Question: What jurisdiction, city, or county is the document associated with?
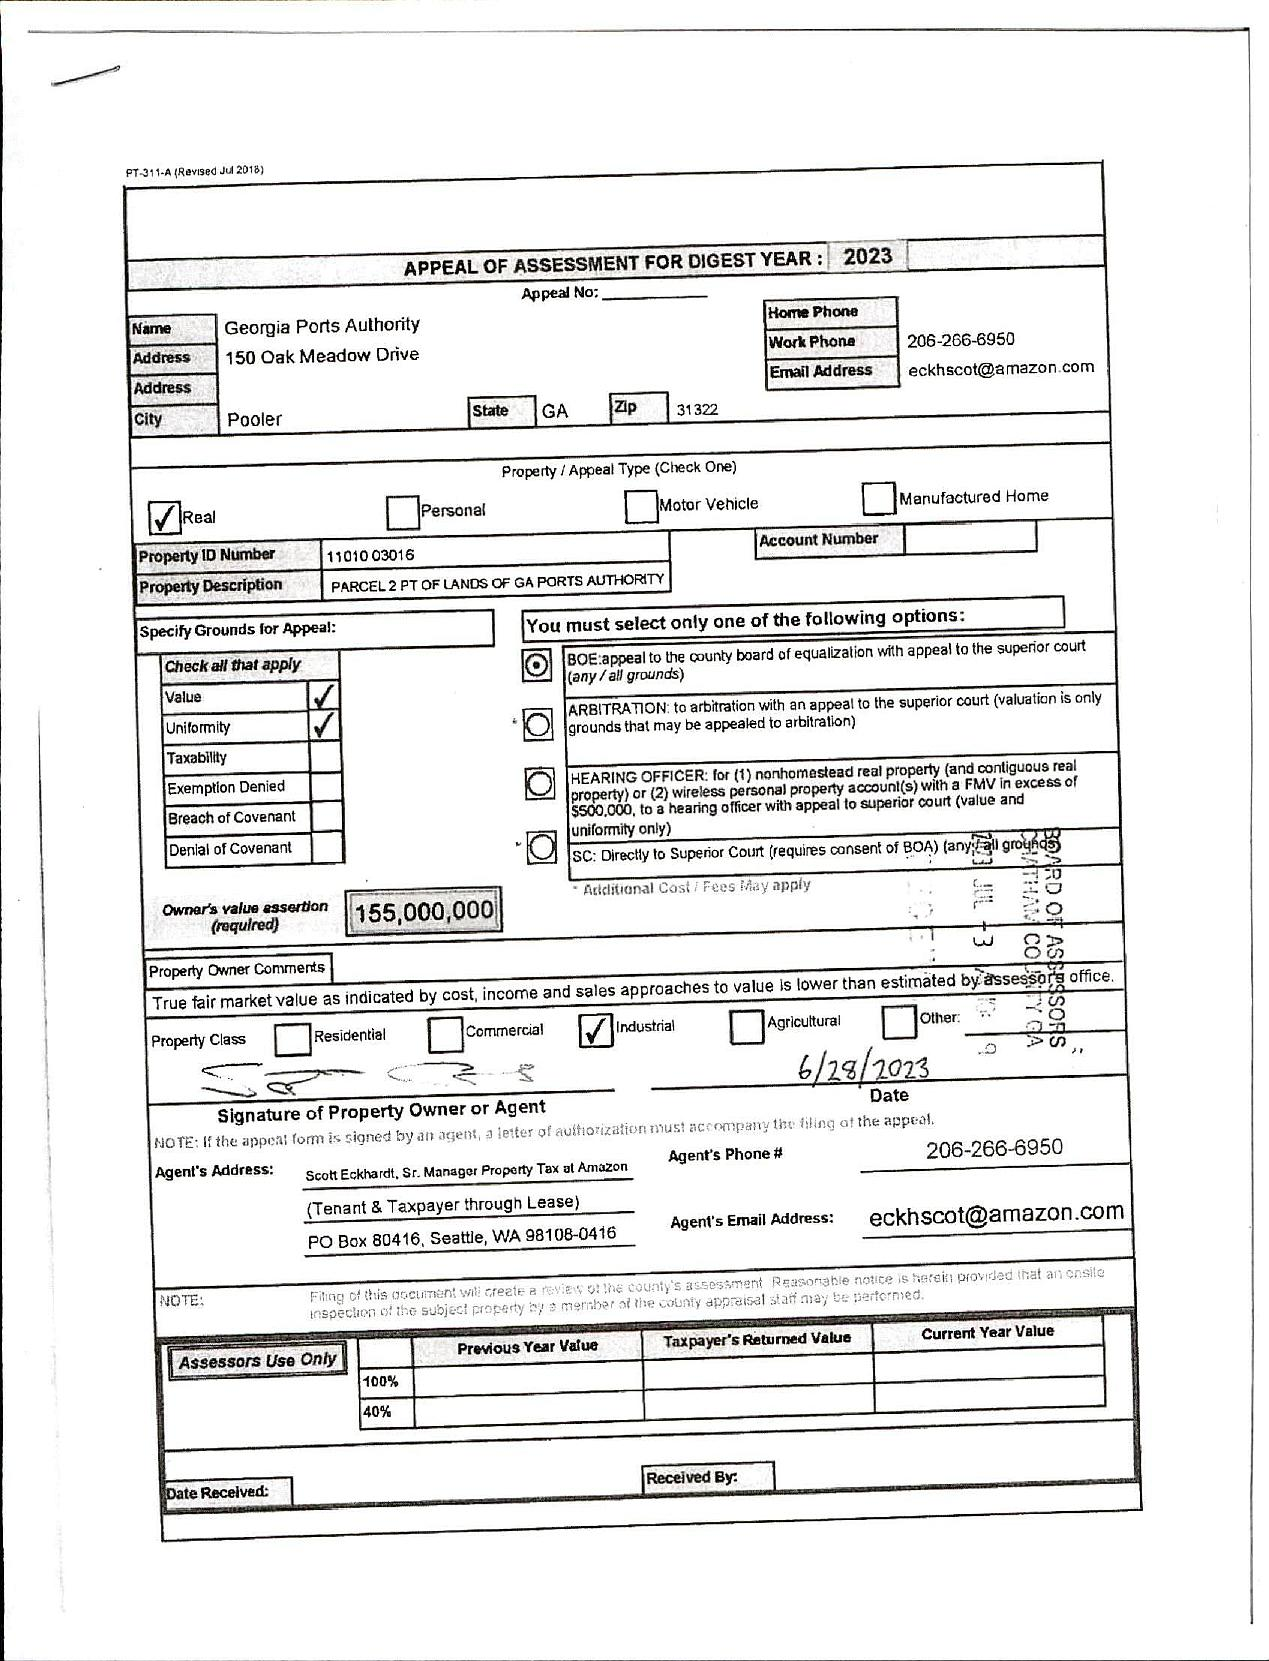
Answer: "Pooler"